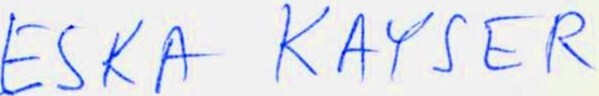
Signature of: eska kayser